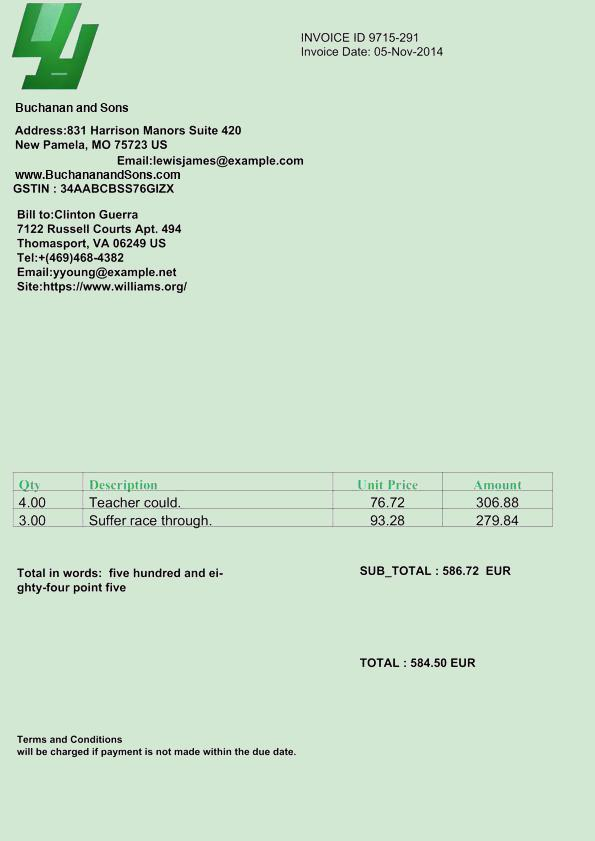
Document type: Invoice